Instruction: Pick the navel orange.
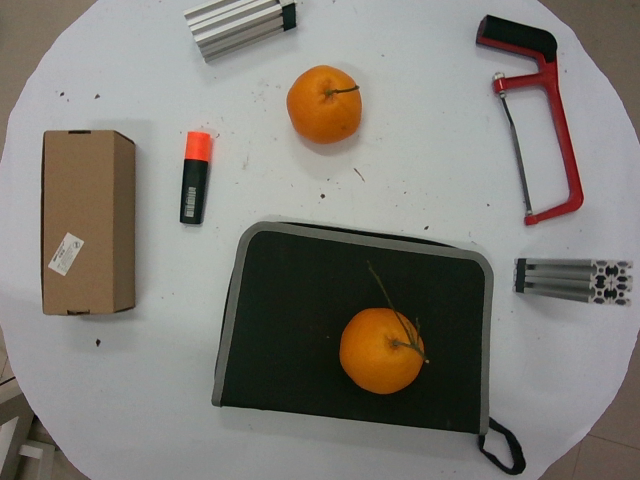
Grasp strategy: vertical